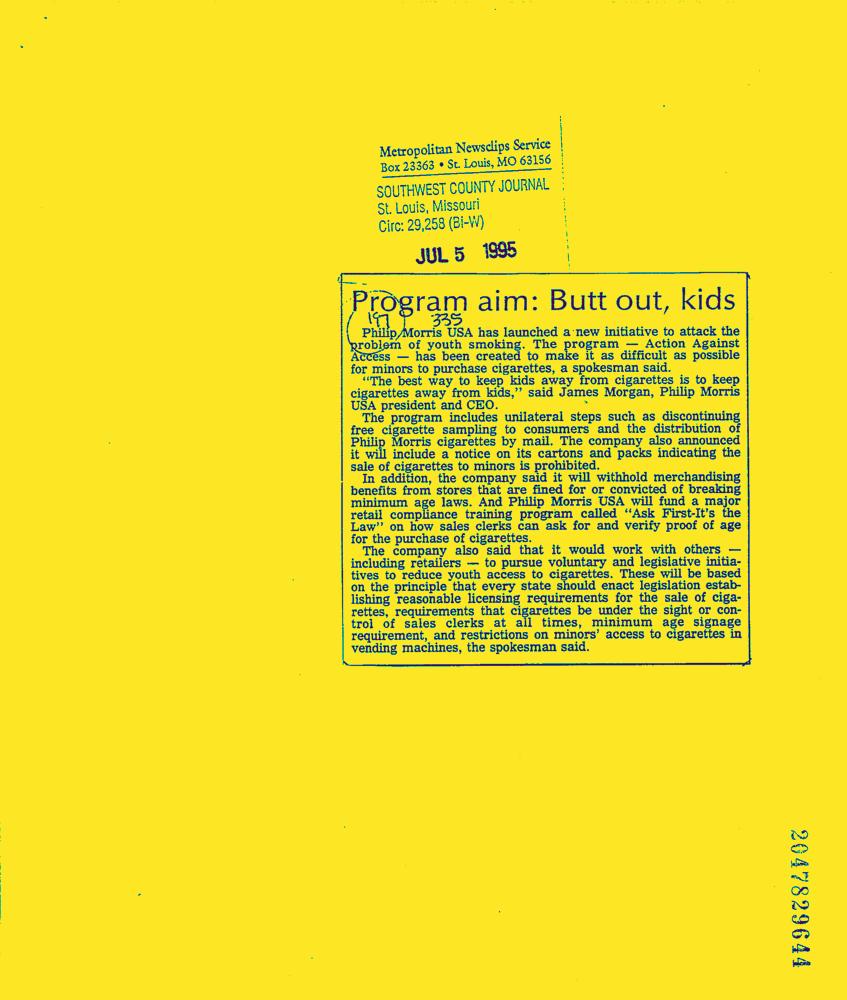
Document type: News-Article